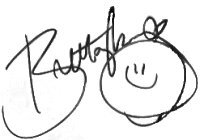
Signature of: brittany murphy